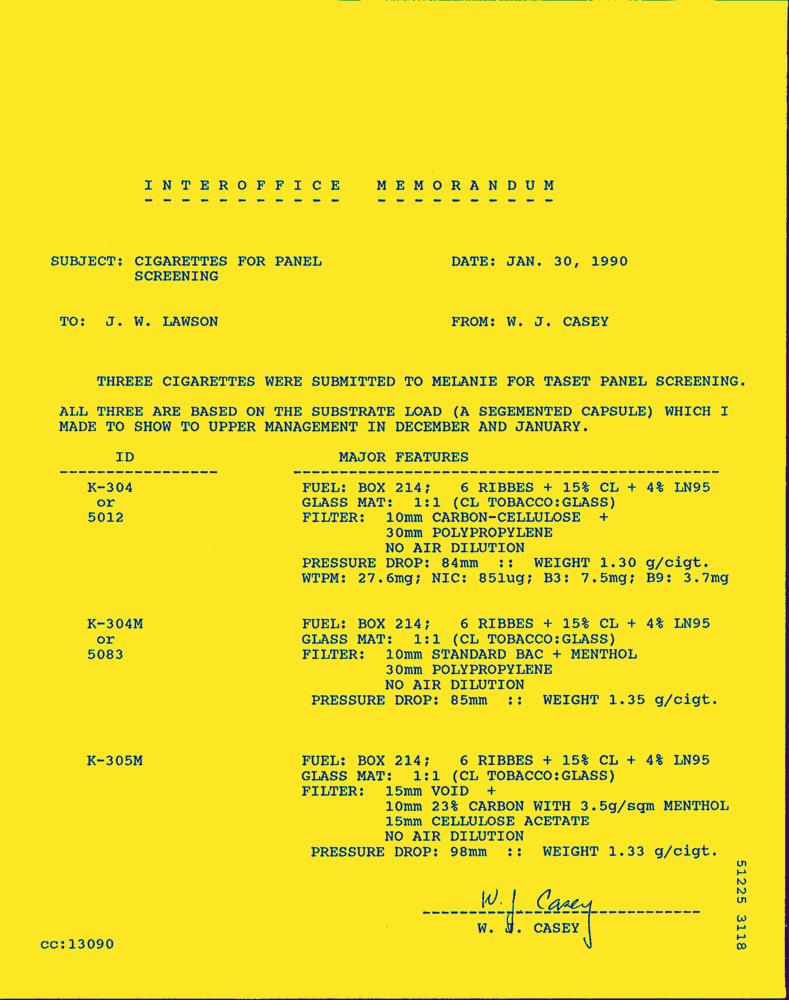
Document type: Letter-Doc